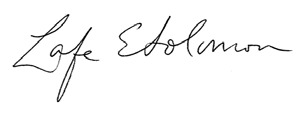
Signature of: lafe solomon